Question: What type of tax is indicated in the document, personal property or real estate?
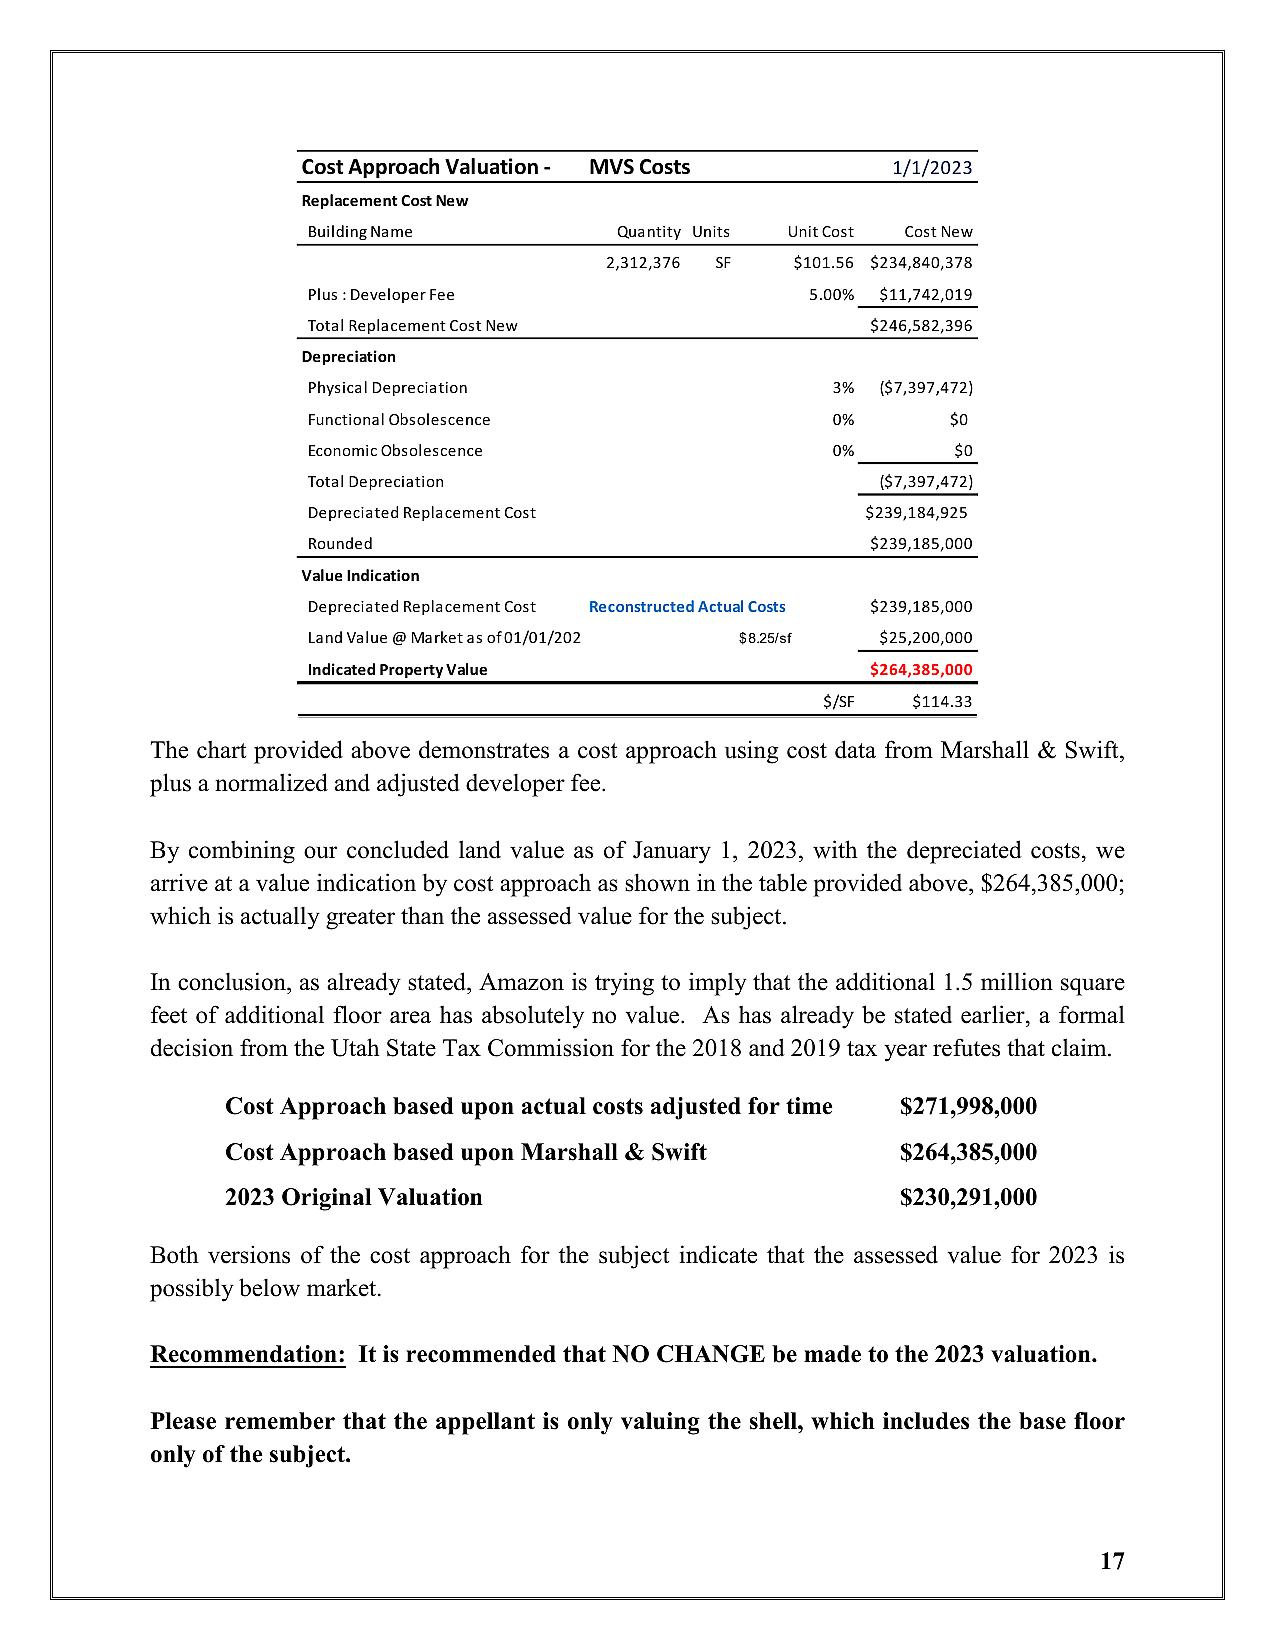
Answer: "Real Estate Tax"